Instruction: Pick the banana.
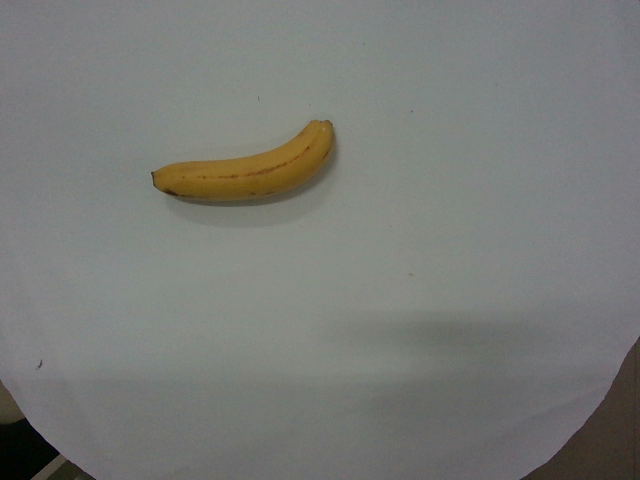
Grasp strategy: vertical